Question: What is the name of the tenant mentioned in the document?
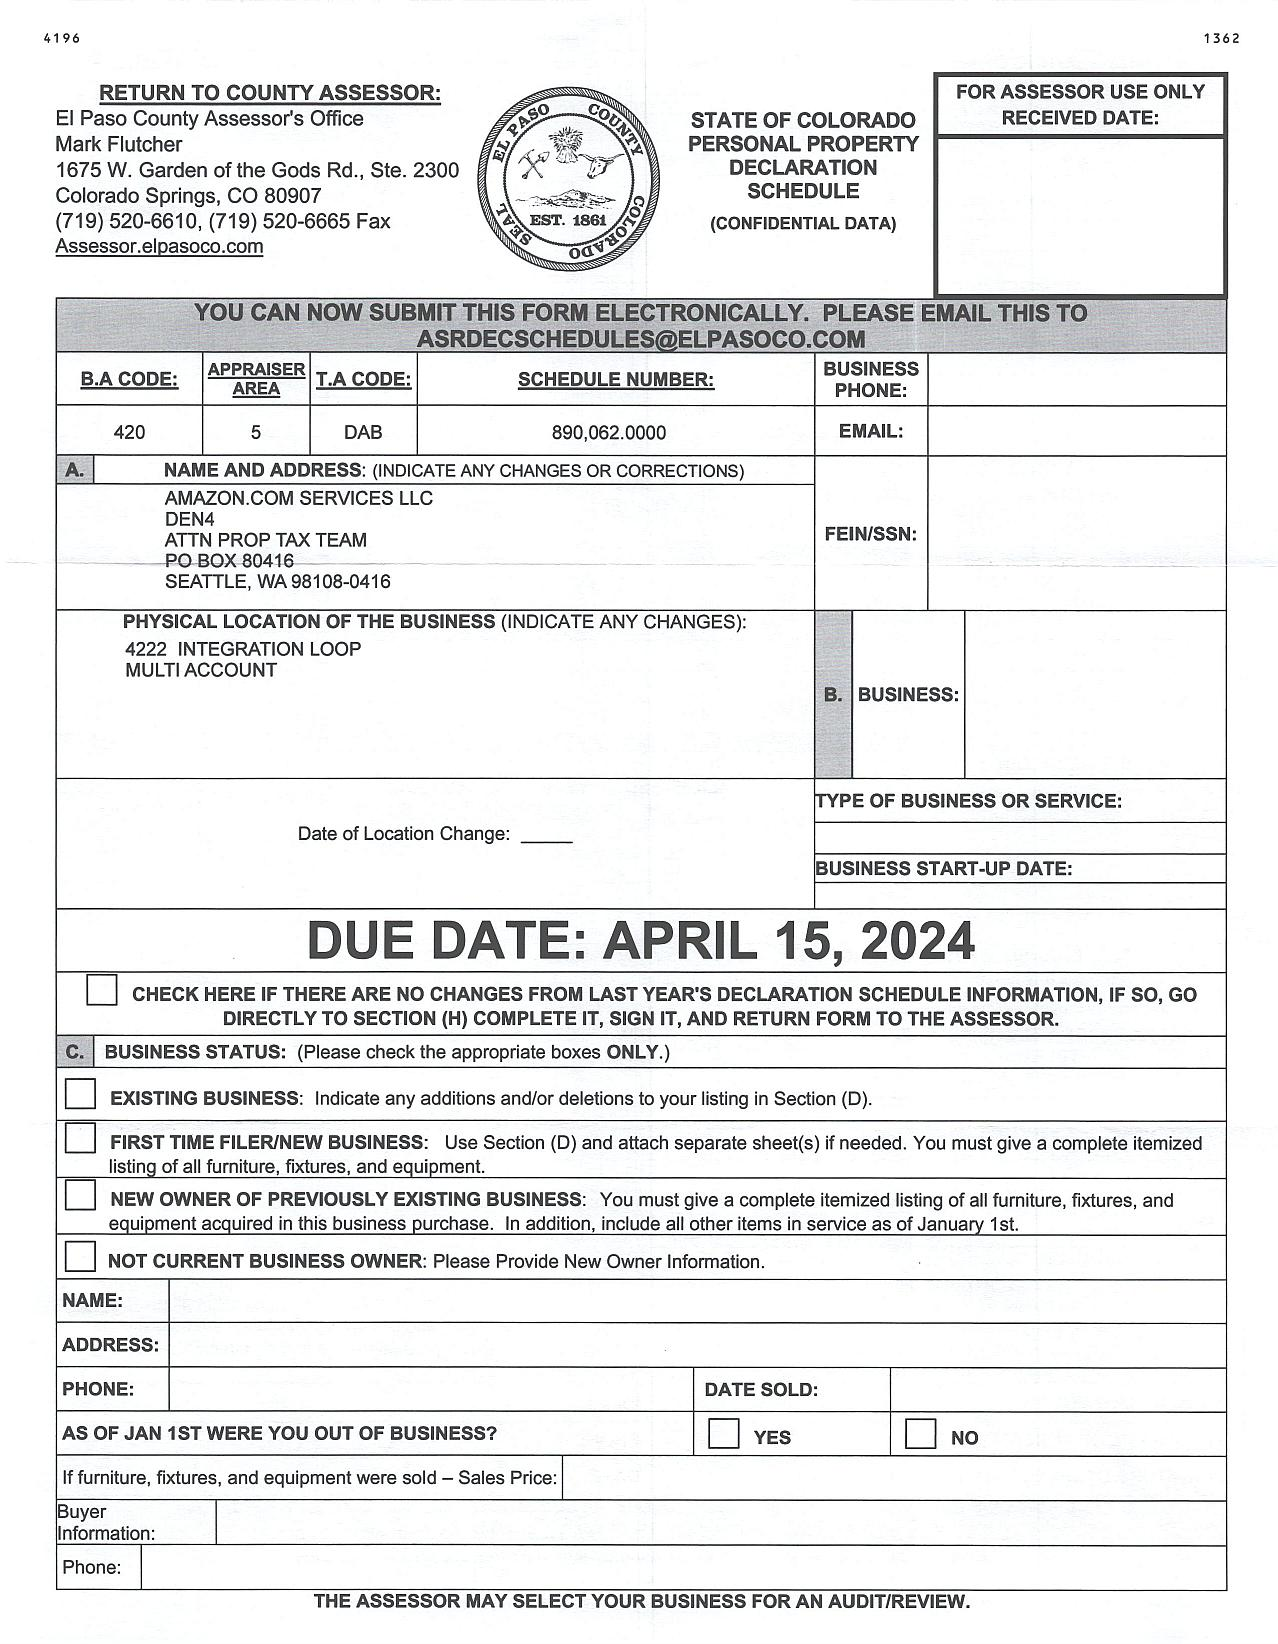
Answer: "AMAZON.COM SERVICES LLC DEN4 ATTN PROP TAX TEAM PO BOX 80416 SEATTLE, WA 98108-0416"